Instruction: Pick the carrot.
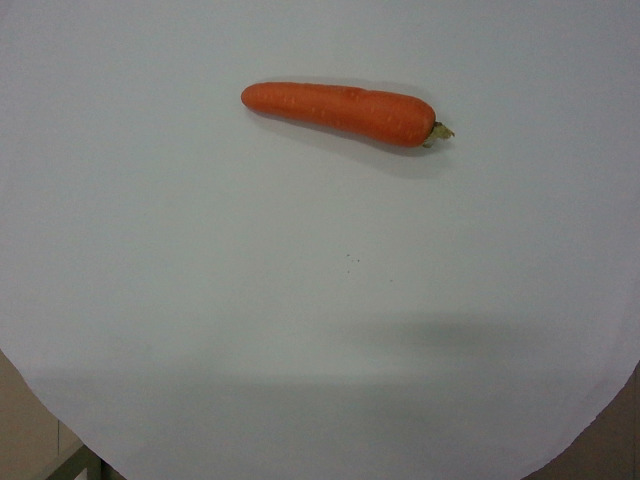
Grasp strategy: vertical